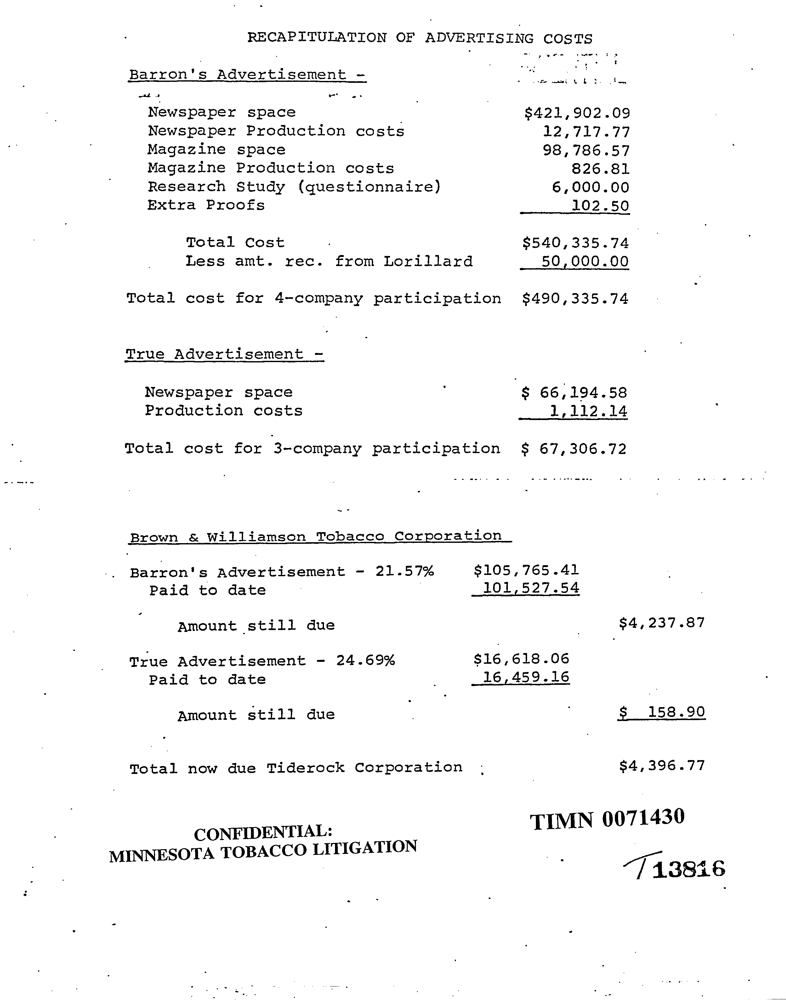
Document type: Invoice